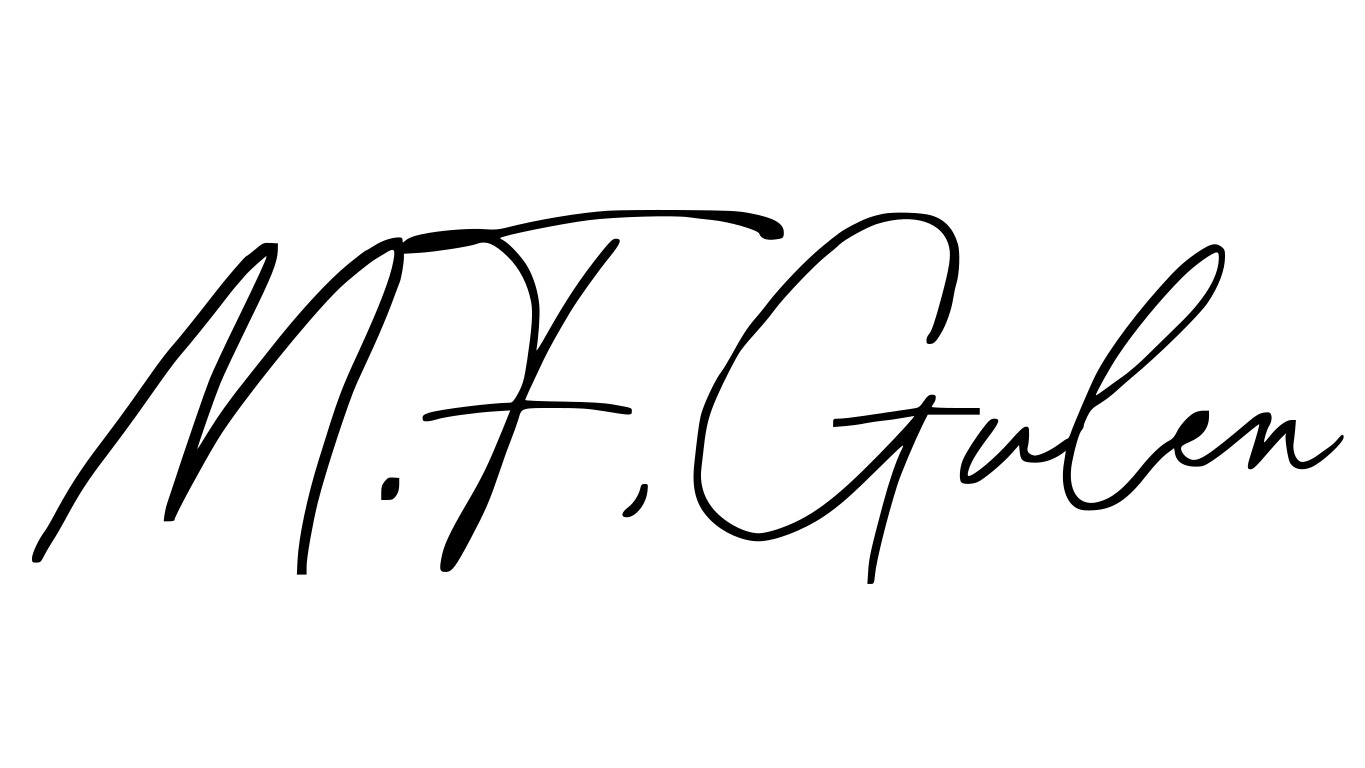
Signature of: fethullah gülen